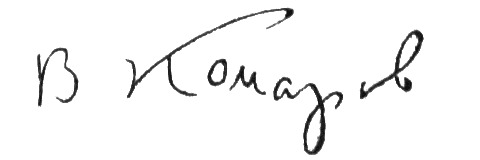
Signature of: vladimir leontyevich komarov